Question: What is the property identification or parcel number listed?
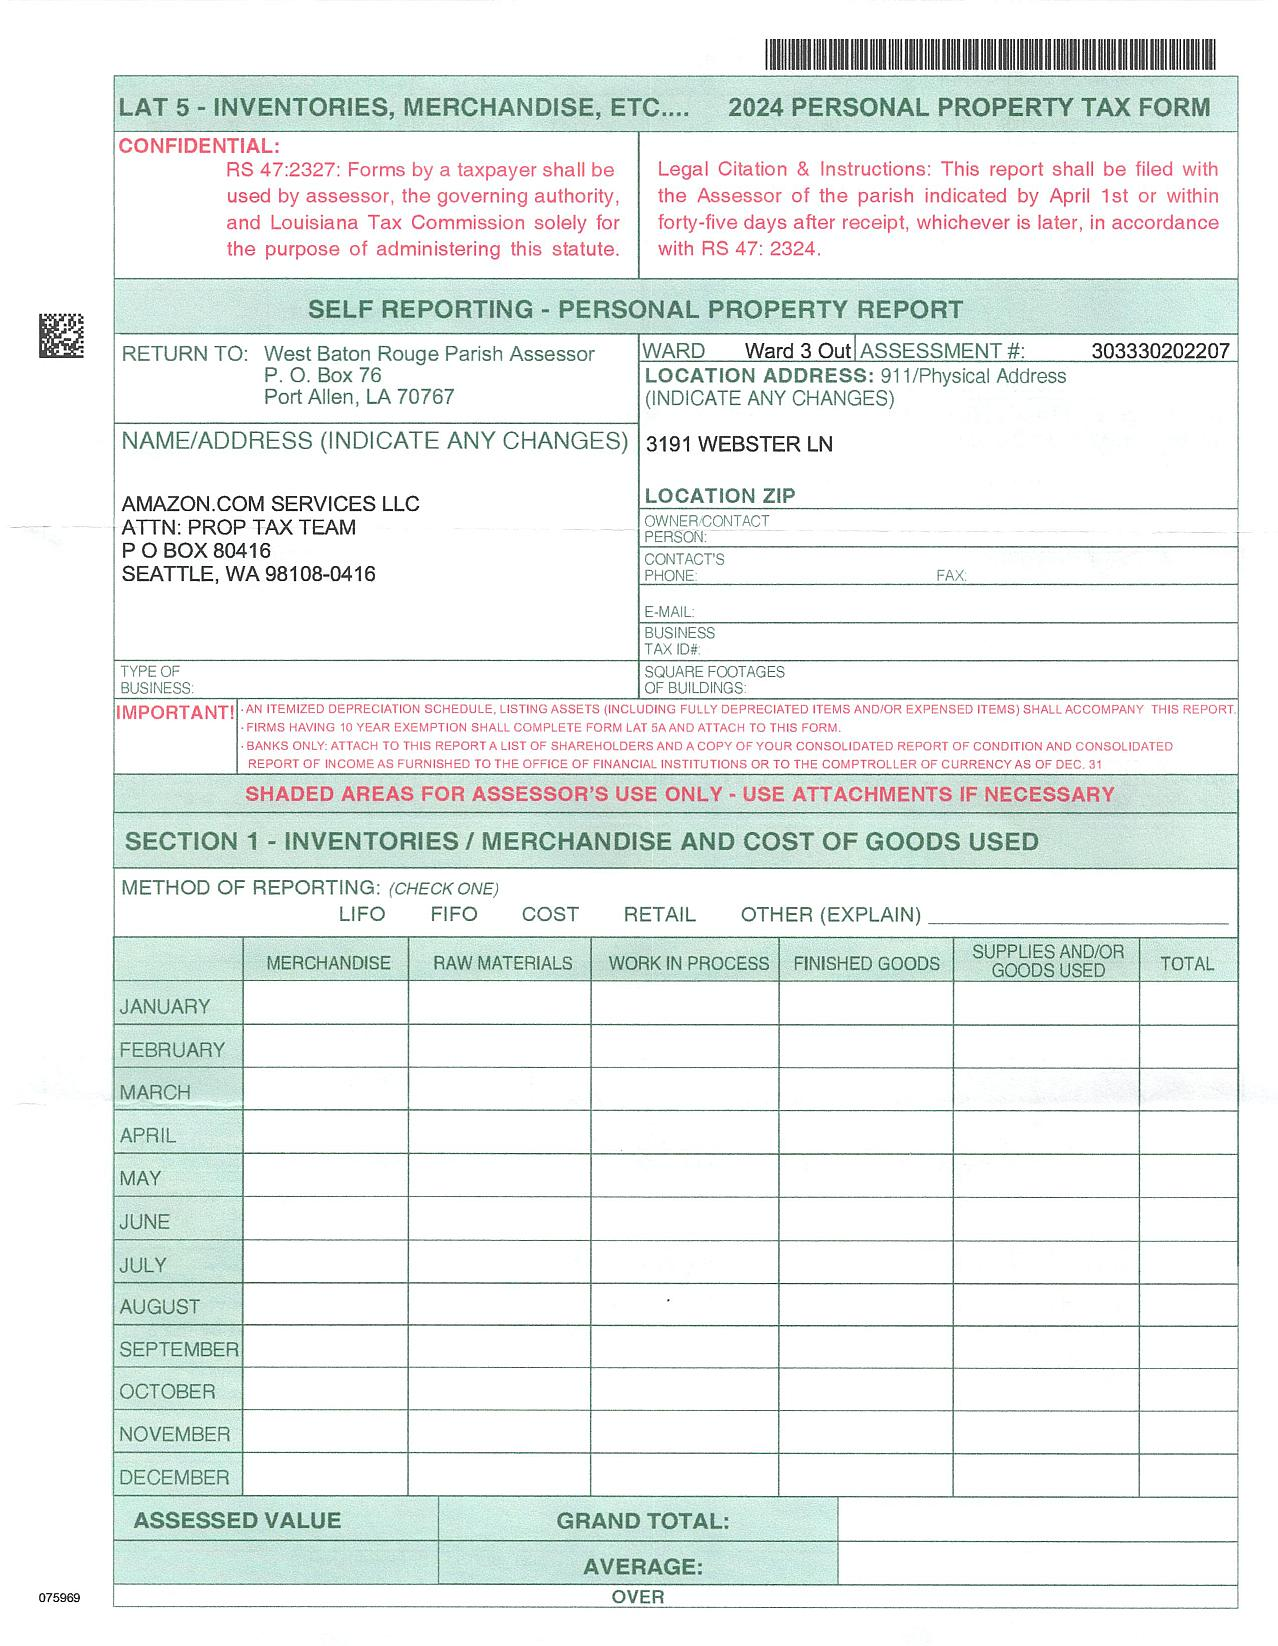
Answer: "3.0333E+11"